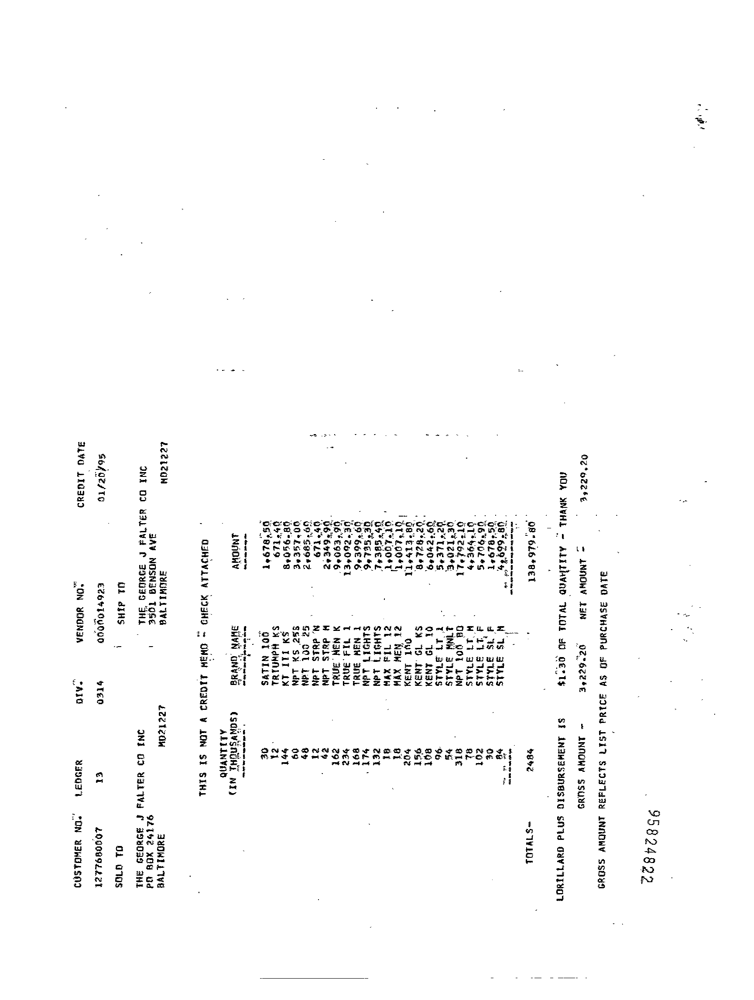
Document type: Invoice